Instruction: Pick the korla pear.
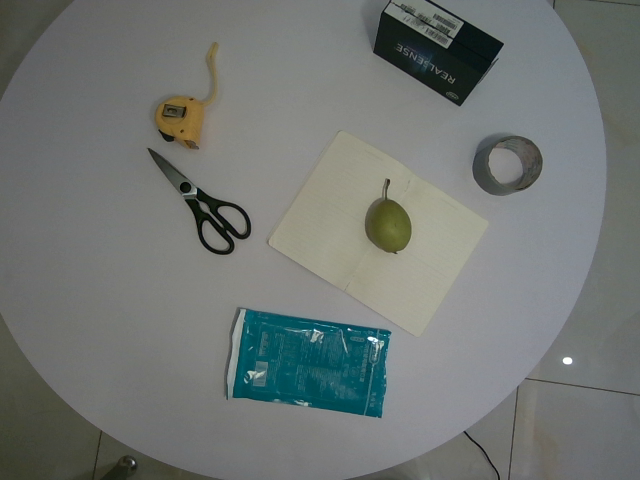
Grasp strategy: vertical